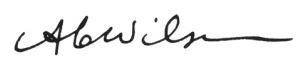
Signature of: allan wilson